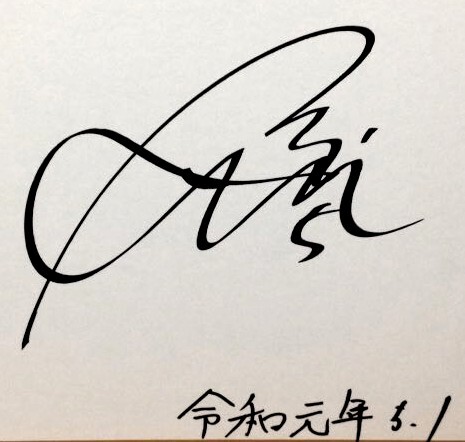
Signature of: shigeto masuda